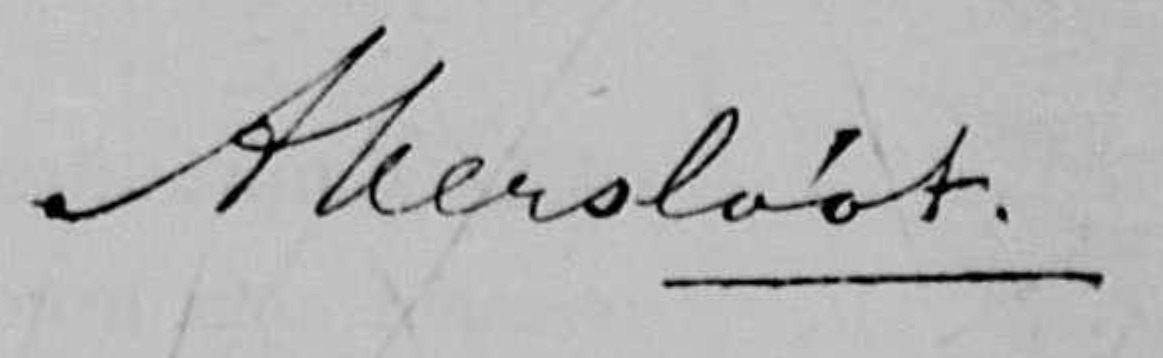
Signature of: gooswinus gerardus akersloot